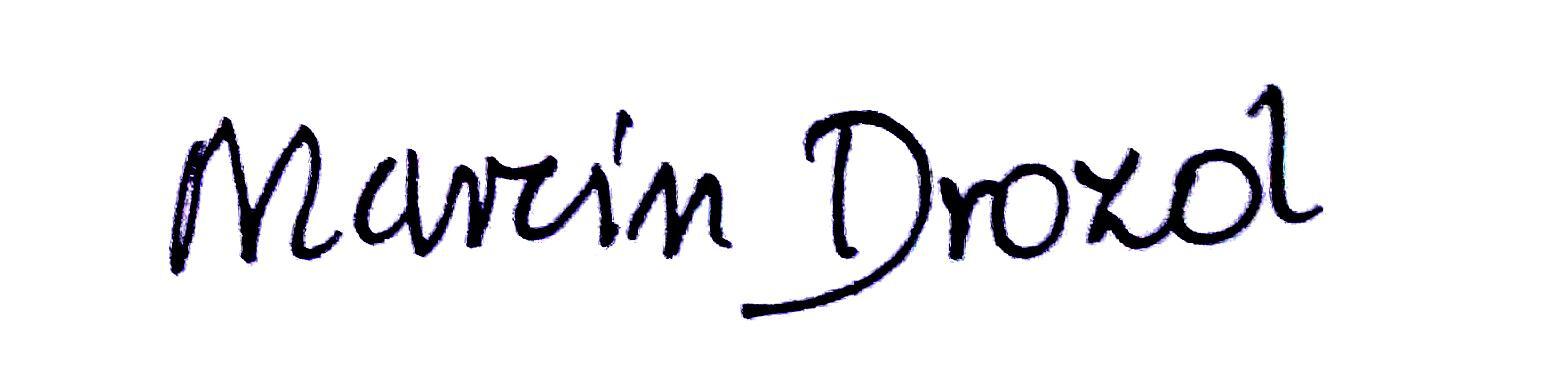
Signature of: marcin drozd